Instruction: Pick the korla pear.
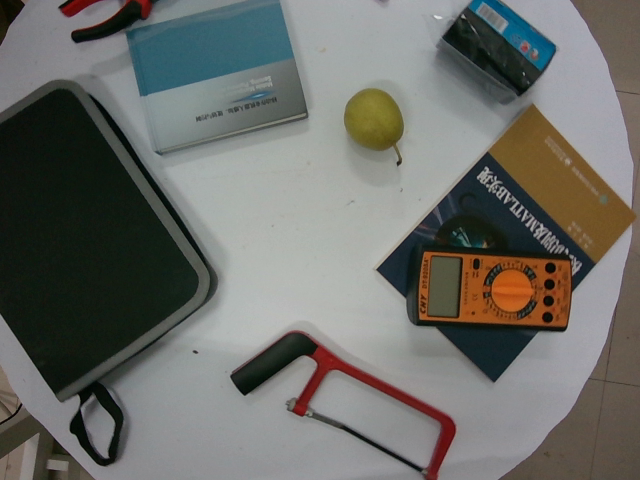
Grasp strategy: vertical